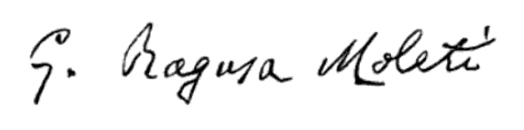
Signature of: girolamo ragusa moleti